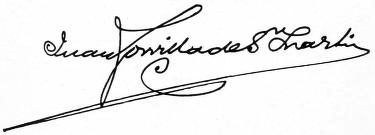
Signature of: juan zorrilla de san martín